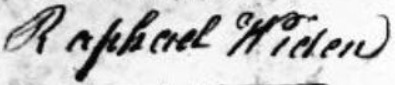
Signature of: raphael widen